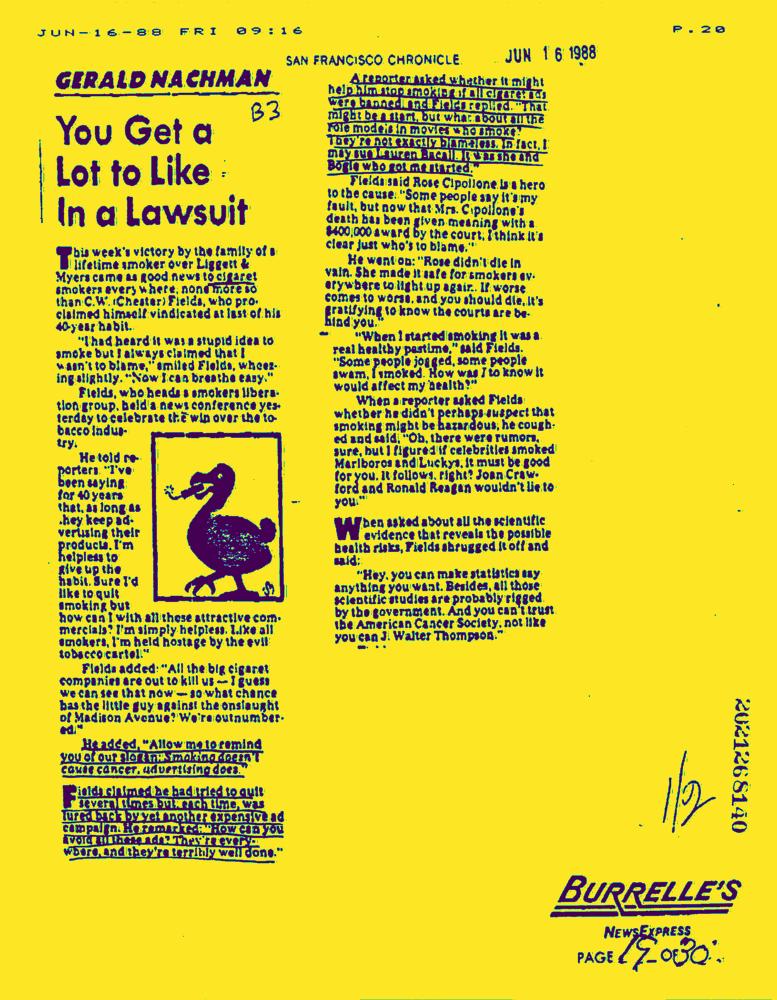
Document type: News-Article